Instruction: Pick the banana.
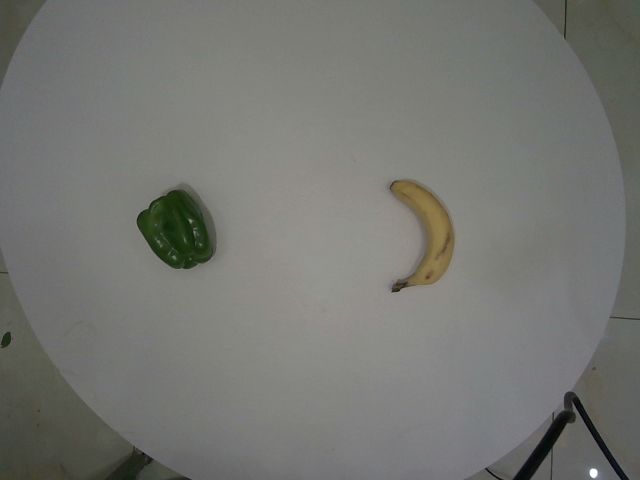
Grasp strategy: vertical